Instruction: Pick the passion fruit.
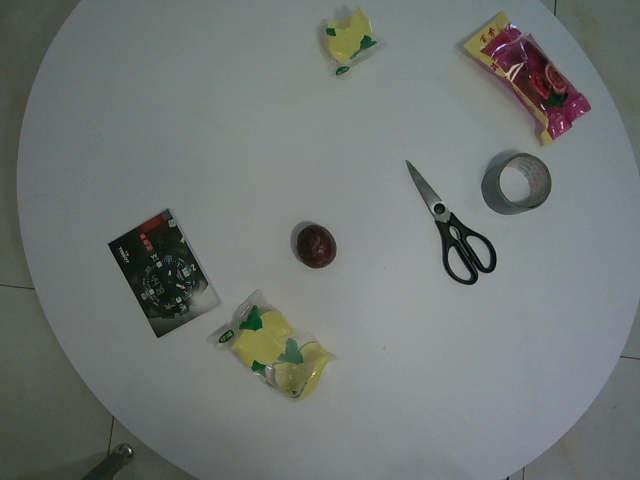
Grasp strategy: vertical